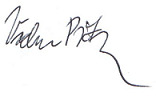
Signature of: václav pištora